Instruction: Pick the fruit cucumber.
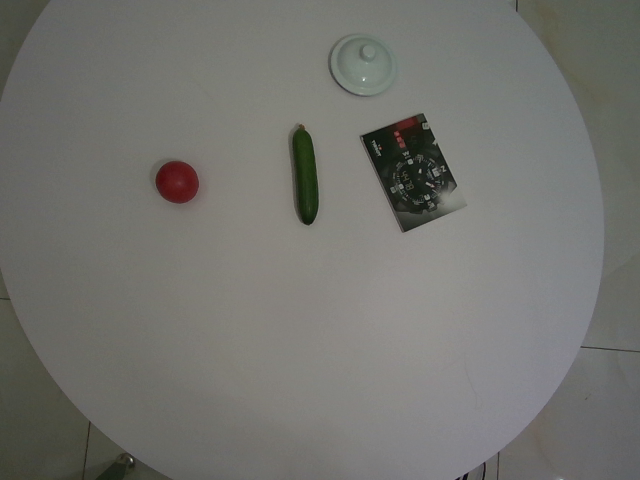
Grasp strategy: vertical